Question: What is the total amount of taxes owed as per the document?
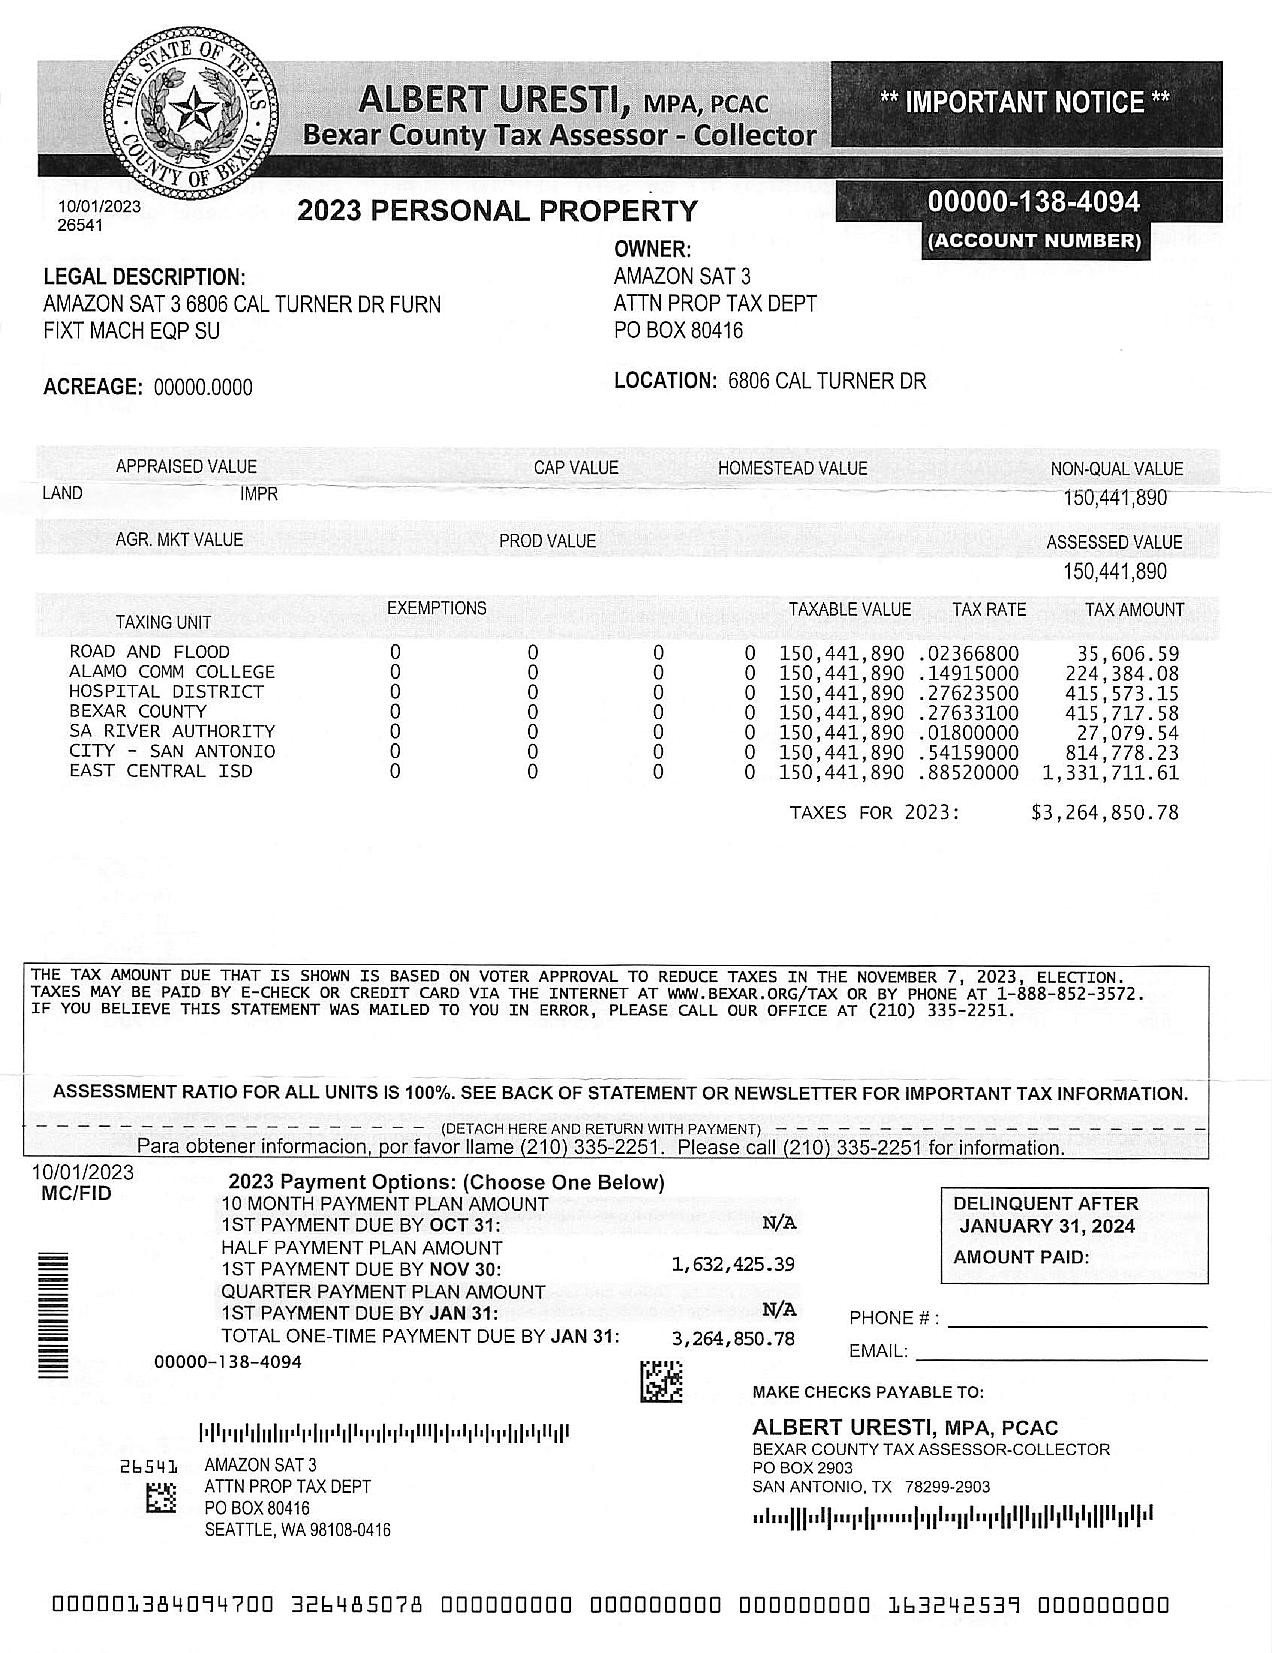
Answer: "3,264,850.78"